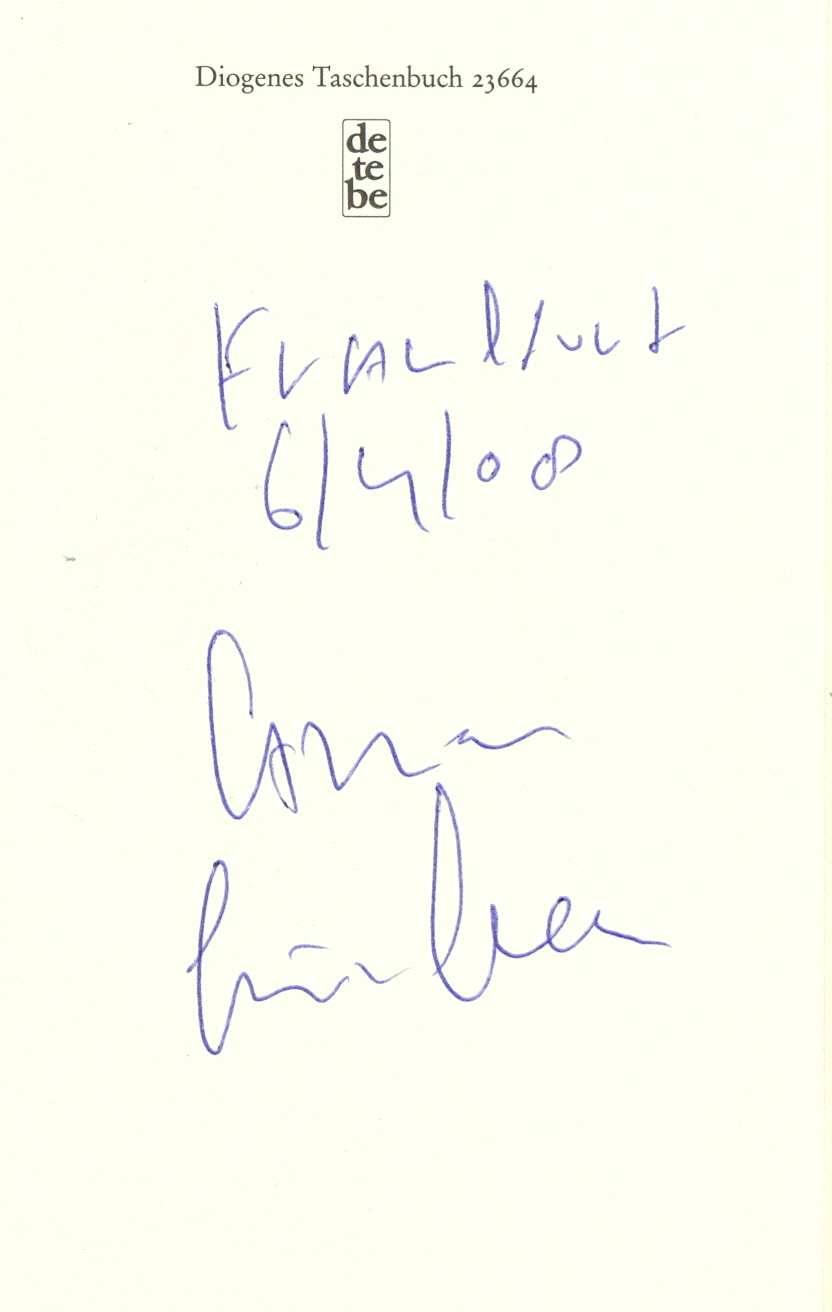
Signature of: arnon grunberg